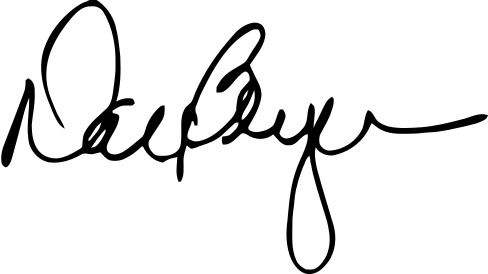
Signature of: don beyer